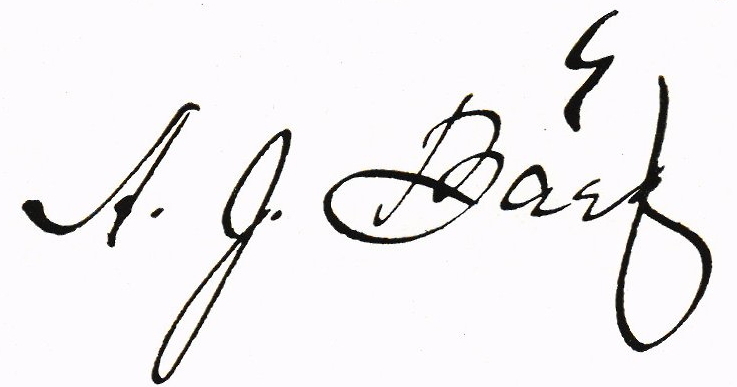
Signature of: anders johan bärg